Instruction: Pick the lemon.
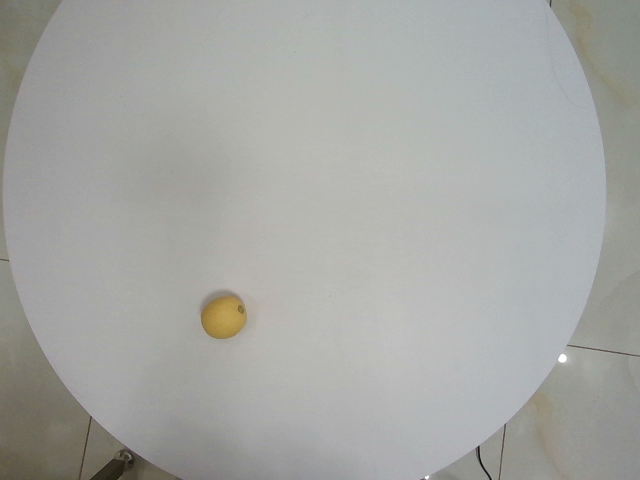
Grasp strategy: vertical